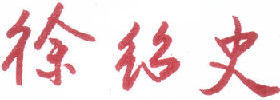
Signature of: xu shaoshi